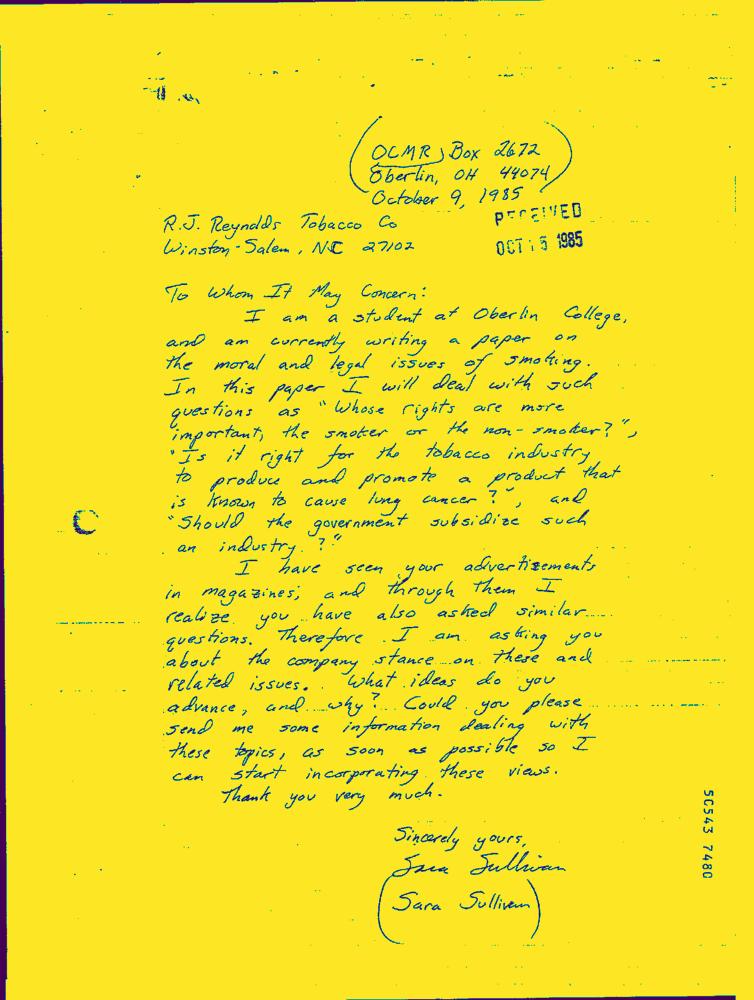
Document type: Hand-Written